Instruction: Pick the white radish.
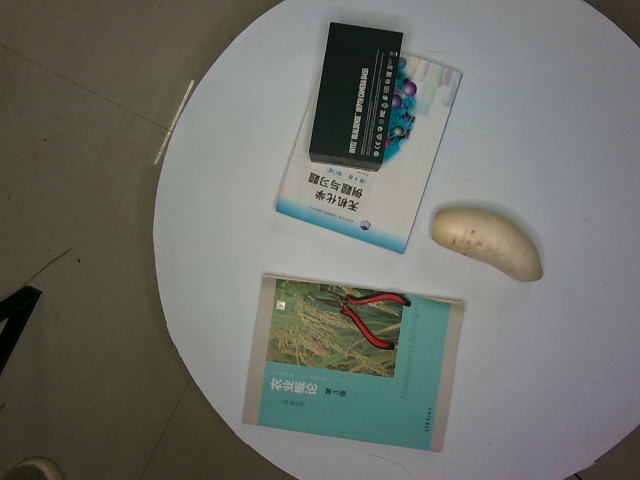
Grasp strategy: vertical